Question: Talk about the condition:
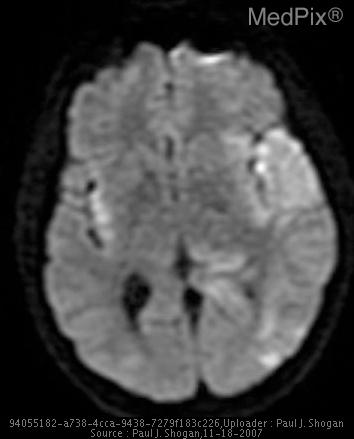
Answer: The disease is discussed as: Lesions/Condition: HSV Encephalitis

Discussion:

Herpes Encephalitis occurs at any age, with the highest incidence in adolescents and young adults, affecting men and women equally.  HSV-1 accounts for 95% of all herpetic encephalitis, and is the most common cause of viral encephalitis in the United States.

The presenting symptoms are multiple and often originate with fever, headache, seizures, confusion, stupor, and coma.  Patients may also demonstrate the gradual onset of olfactory hallucinations, anosmia, personality change, psychotic behavior, delirium, aphasia, and hemiparesis.   These symptoms are directly related to the involvement of the temporal lobes, insular cortex, and orbital surface of the frontal lobes by this disease.

After initial contact through infected secretions in the oronasopharnyx, HSV-1 travels via the lingual portion of the trigeminal nerve, to the gasserian ganglia where the virus remains dormant.  Upon reactivation from the influences of local trauma, immunosuppression, or stress, or the result of primary infection, the virus spreads in a retrograde fashion along the fibers that innervate the leptomeninges of the anterior and middle fossa.

Early diagnosis and rapid therapy is essential, as herpes encephalitis progresses rapidly.  The mortality rate ranges from 50% to 70%, with those surviving left with significant neurological impairment to include amnesia, dementia, seizures, and aphasia.  Both the patient’s age and level of consciousness at the time of initiation of intravenous acyclovir dictate outcomes.  If the patient is unconscious prior to beginning therapy, the outcome is poor.  If the patient is awake, and treatment is begun within 4 days of onset of the illness, survival is greater than 90 percent.

Laboratory:

CSF demonstrates increased pressure and a pleocytosis with lymphocyte predominance.
Red cells, and xanthochromia are identified in a minority of cases, secondary to hemorrhage.  Protein content is increased, and CSF glucose may rarely be lower than 40 mg/dL.

Polymerase Chain Reaction may be employed to identify HSV antigen in the CSF while the virus is replicating in the first few days of the illness.

Pathology:

Gross Pathologic Features:

Hemorrhagic and necrotizing encephalitis of gray and white matter, with severe edema and tissue necrosis localized to the inferior frontal, temporal lobes, and insular cortex.

Microscopically:

Focal necrotizing vasculitis with perivascular inflammatory infiltrates, with eosinophilic Cowdry intranuclear inclusion bodies located in neurons, and glial cells.

Herpes viruses include HSV-1, HSV-2, Epstein-Barr virus, cytomegalovirus, varicella-zoster virus, B virus, HSV-6, and HSV-7.

Radiology:

The imaging findings of HSV encephalitis on CT may be initially normal or subtly abnormal.  Generally, abnormalities are not identified until 3-5 days after the onset of significant symptoms.  Common initial findings are low attenuation in the medial temporal lobes and insula, with mild mass effect.  Hemorrhage may occasionally be identified and is a late finding that is highly suggestive of herpes encephalitis.  On contrast enhanced CT, there is ill-defined patchy enhancement, with gyriform enhancement being a late finding.

MRI is more sensitive than CT in detecting early changes, and demonstrates signal changes in almost all sequences.  T1 weighted images demonstrate areas of low signal intensity with surrounding edema localized to the temporal lobes, insular cortex, subfrontal area, and cingulate gyri.  Loss of the gray-white matter differentiation, and evidence of mass effect is frequently encountered.  Additionally, in cases of hemorrhage, there may be foci of increased signal in the inferior parts of the frontal and temporal lobes.  T2 weighted images demonstrate asymmetric bilateral high signal intensity in gray, and subcortical white matter of the temporal lobes, extending into the insular cortex, secondary to edema.  The basal ganglia are usually spared.  Findings are initially unilateral, followed by less severe contralateral temporal lobe signal abnormalities.

Proton density sequences demonstrate increased signal intensity in affected areas.  T2 weighted Fluid Attenuated Inversion Recovery (FLAIR) sequences demonstrate hyperintense signal with edematous cortex and subcortical white matter.  T2 gradient recalled echo sequences show hypointensity if there is hemorrhage within the edematous brain parenchyma.

Diffusion weighted images demonstrate marked hyperintense restricted diffusion, and reduced ADC values.  It is important to distinguish these findings from ischemic stroke, hemorrhage, abscess, lymphoma, Creutzfeldt-Jakob disease, glioma, and metastatic disease, for the determination of appropriate treatment.  HSV encephalitis can be differentiated from other high signal intensity DW MR images, and low ADC values based on the clinical presentation of the patient, distribution of the imaging findings, and results of the polymerase chain reaction test.

T1 weighted gadolinium enhanced images demonstrate asymmetric mild patchy enhancement indicating abnormalities of the blood-brain barrier.  Gyriform enhancement may be seen one week after initial symptoms.  Meningeal enhancement is an early finding, with parenchymal enhancement being a late finding, or evidence of hemorrhage.

MR spectroscopy may be utilized demonstrating elevated peaks of lactate, choline, and myoinositol, and reduced N-acetylaspartate signal.

Follow-up imaging demonstrates progressive abnormalities with worsening involvement of the contralateral temporal lobe, insula, and cingulate gyri.  Encephalomalacia, atrophy, and dystrophic calcification are commonly seen as sequelae of HSV encephalitis.